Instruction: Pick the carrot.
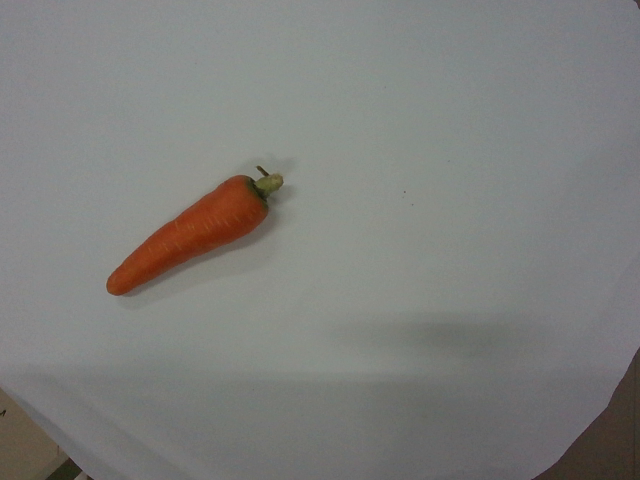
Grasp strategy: vertical